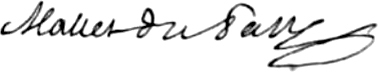
Signature of: jacques mallet du pan